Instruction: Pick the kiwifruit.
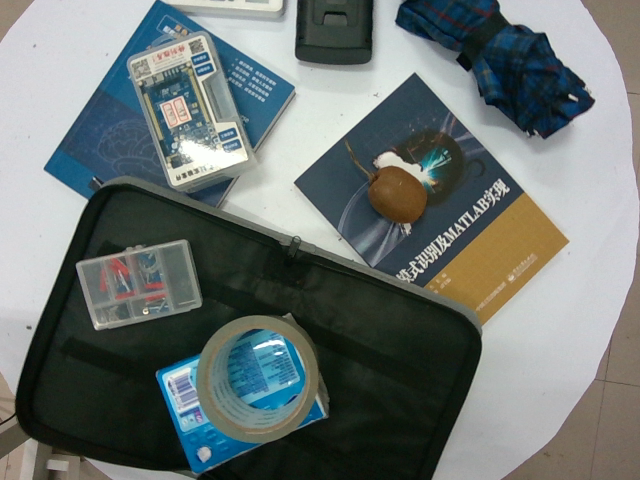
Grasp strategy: vertical